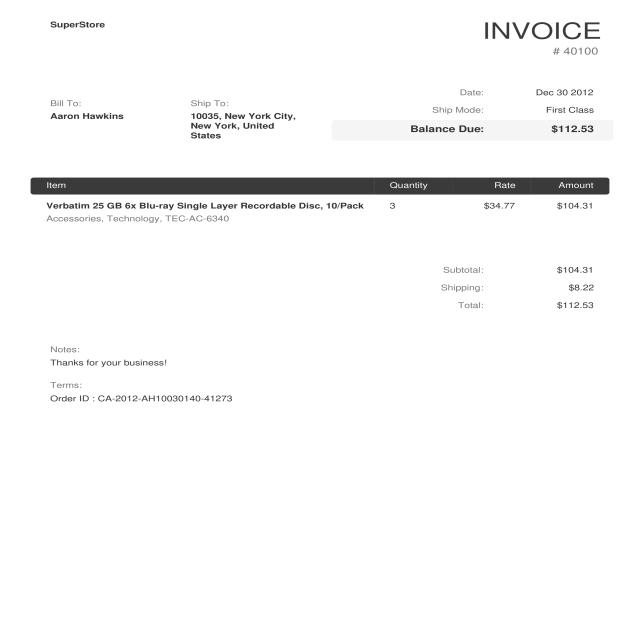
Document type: Invoice